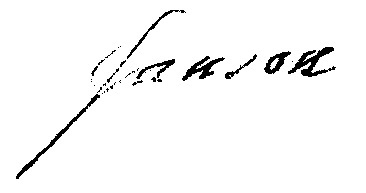
Signature of: pierre janson